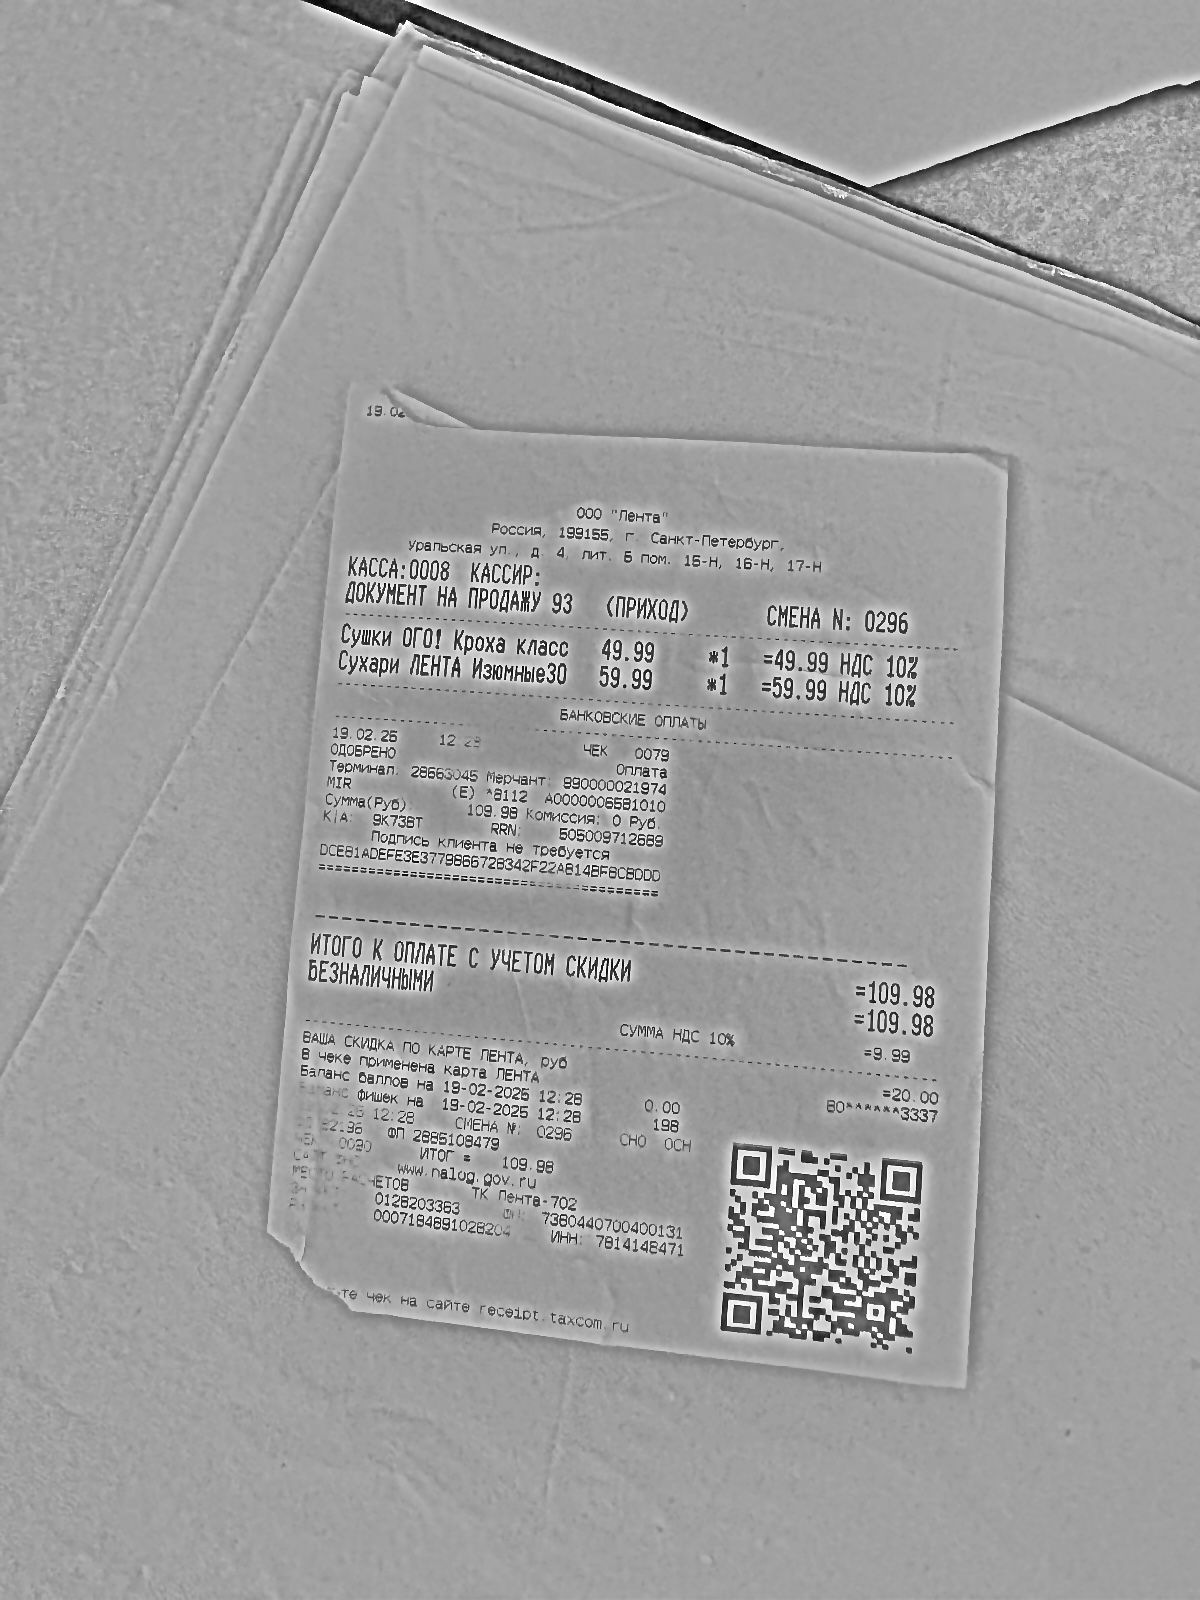
Продавец: ООО "Лента"
Дата: 19.02.25
Товары: Сумки ОГО! Кроха класс Сухари ЛЕНТА Изюмные30; Товар
Количество: 1.000; 1.000
Цена: 49.99; 59.99
Сумма: 49.99; 59.99
Итого: 109.98